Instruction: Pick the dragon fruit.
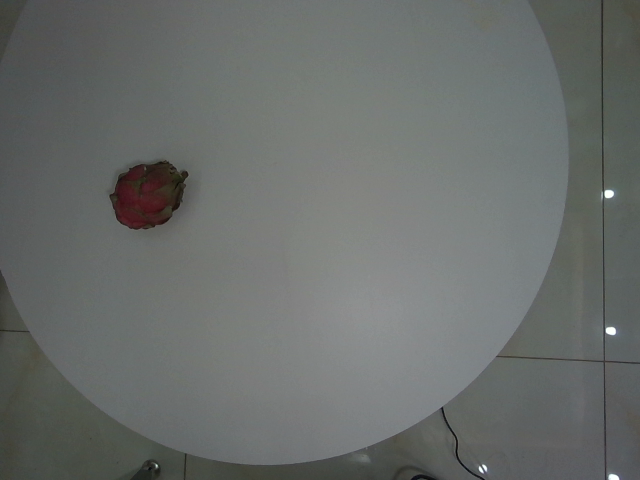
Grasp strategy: vertical